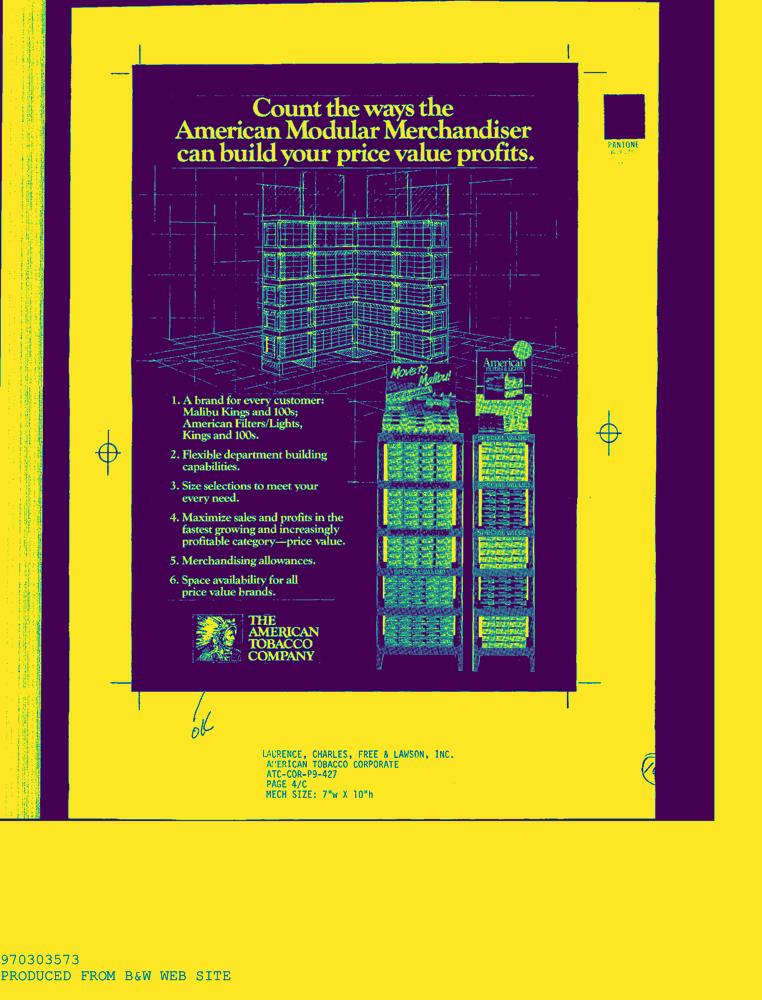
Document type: AD